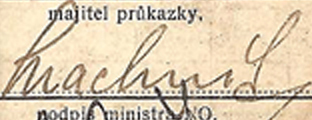
Signature of: františek machník